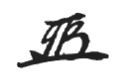
Signature of: nobuyuki abe